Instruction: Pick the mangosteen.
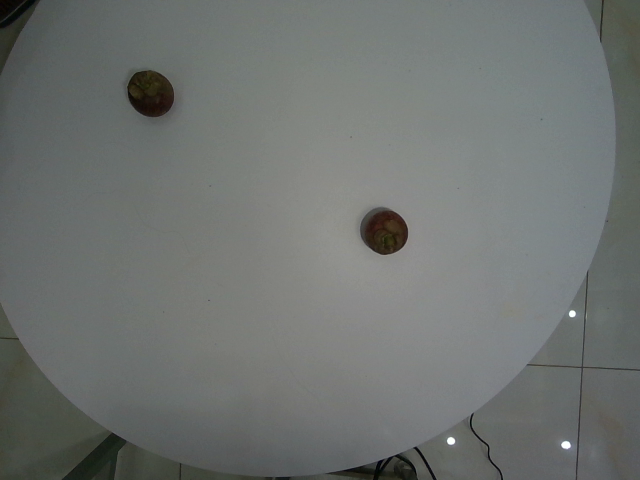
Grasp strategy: vertical